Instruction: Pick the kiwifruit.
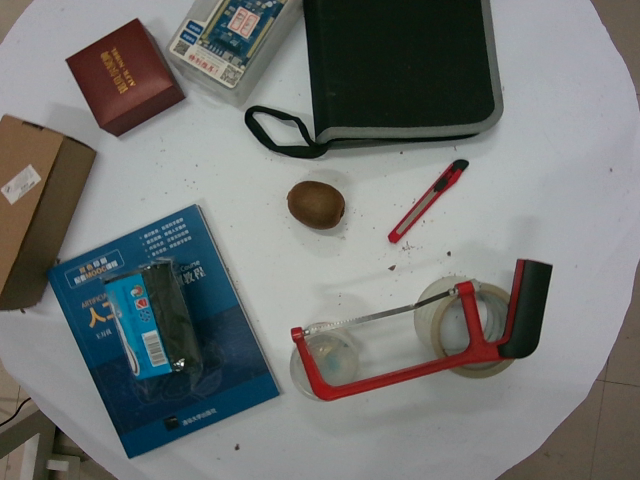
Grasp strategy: vertical